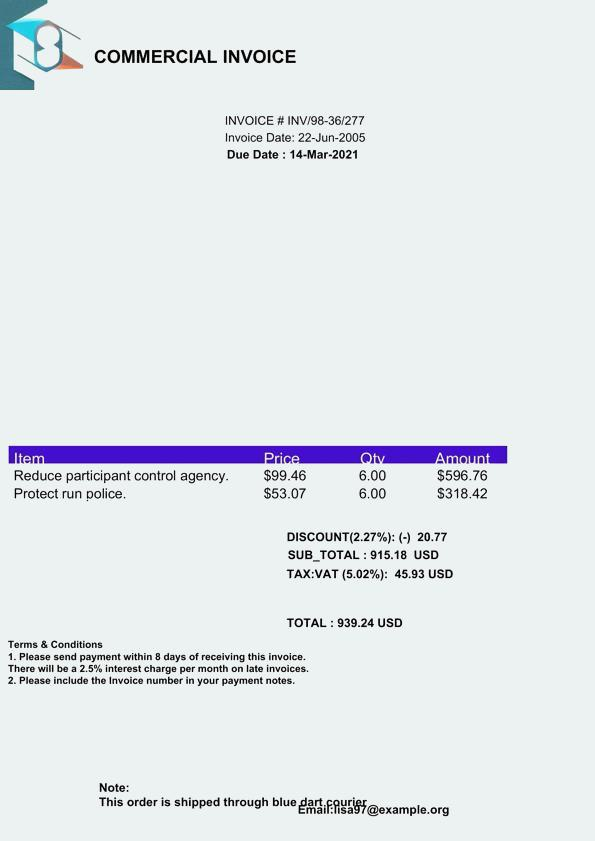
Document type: Invoice